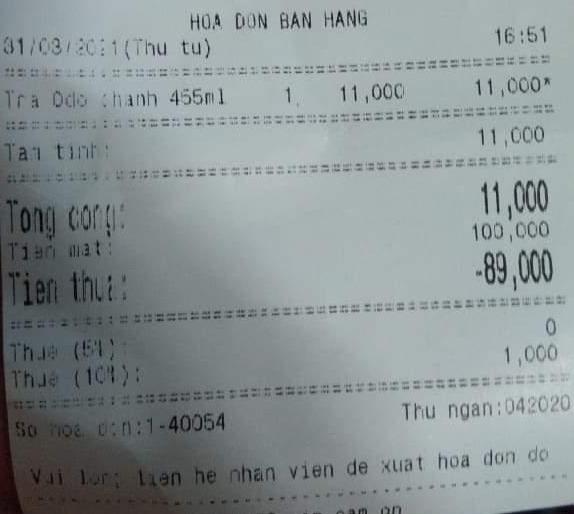
HOA DON BAN HANG
01/03/2021 (Thu tu) 16:51

<table>
<tr>
<td>Tra Odo chanh 455ml</td>
<td>1</td>
<td>11,000
<td>11,000*</td>

</tr>
</table>

Tam tinh: 11,000

Tong cong: 11,000
Tien mat: 100,000
Tien thu: -89,000

Thue (5%): 1,000
Thue (10%):

Thu ngan:042020
So hoa don:1-40054
Vui long lien he nhan vien de xuat hoa don do